Question: What do the imaging results show?
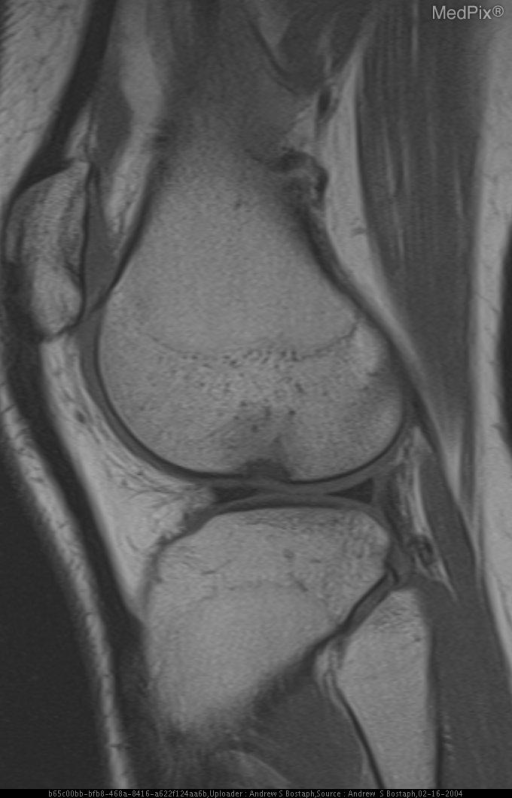
Answer: The imaging shows Figure 1:  Lateral radiograph in an 18 year old female with chronic pain during exercise.
Figure 2:  Sagital PD shows a “low lying” ACL consistent with tear.
Figure 3:  Sagital PD with FS shows an ostoeochondral defect of the lateral femoral condyle corresponding to the radiographic deep lateral femoral notch. Figure 3:  Sagital PD with FS shows an ostoeochondral defect of the lateral femoral condyle corresponding to the radiographic deep lateral femoral notch..